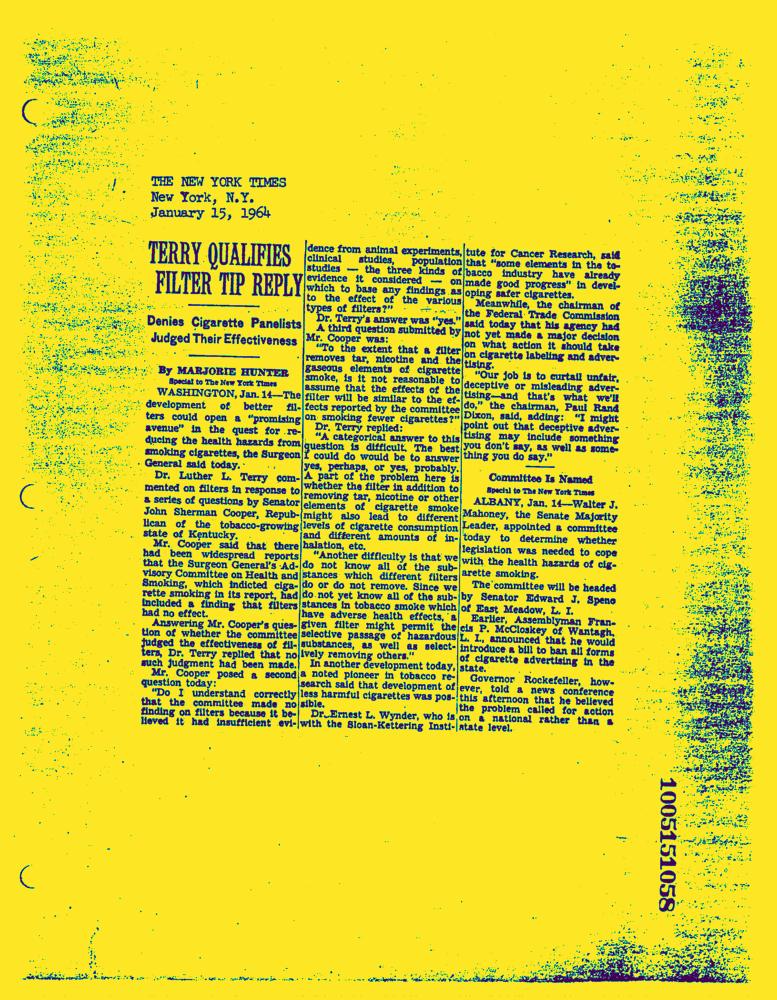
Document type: News-Article